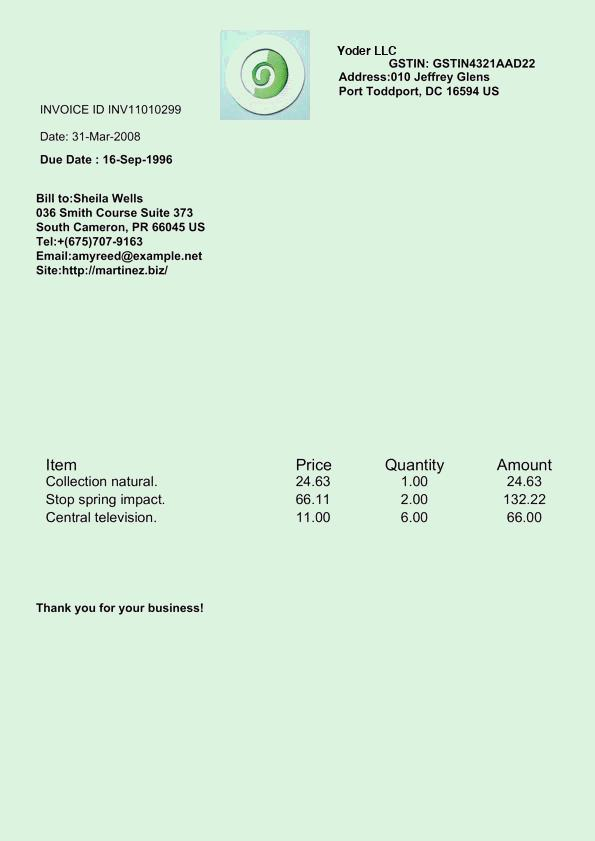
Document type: Invoice